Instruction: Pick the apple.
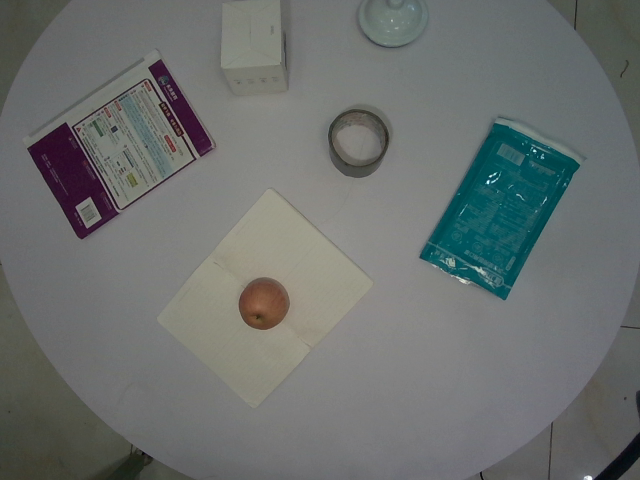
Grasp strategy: vertical